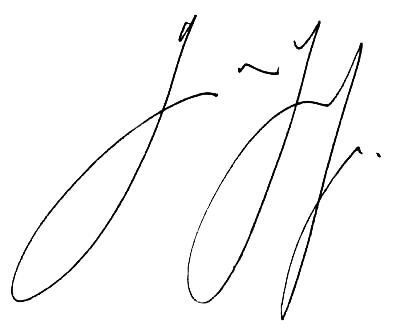
Signature of: günter grass